Question: What do the imaging results show?
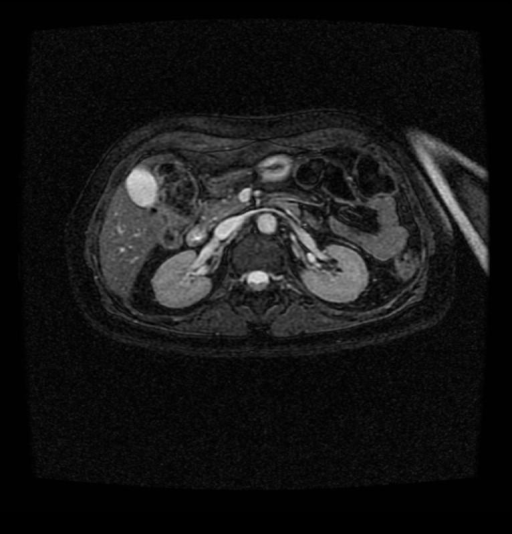
Answer: The imaging shows Bicornuate uterus with uterine tissue between horns Replace this - DESCRIPTION OF THE IMAGE OR FINDINGS..